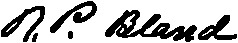
Signature of: richard p bland